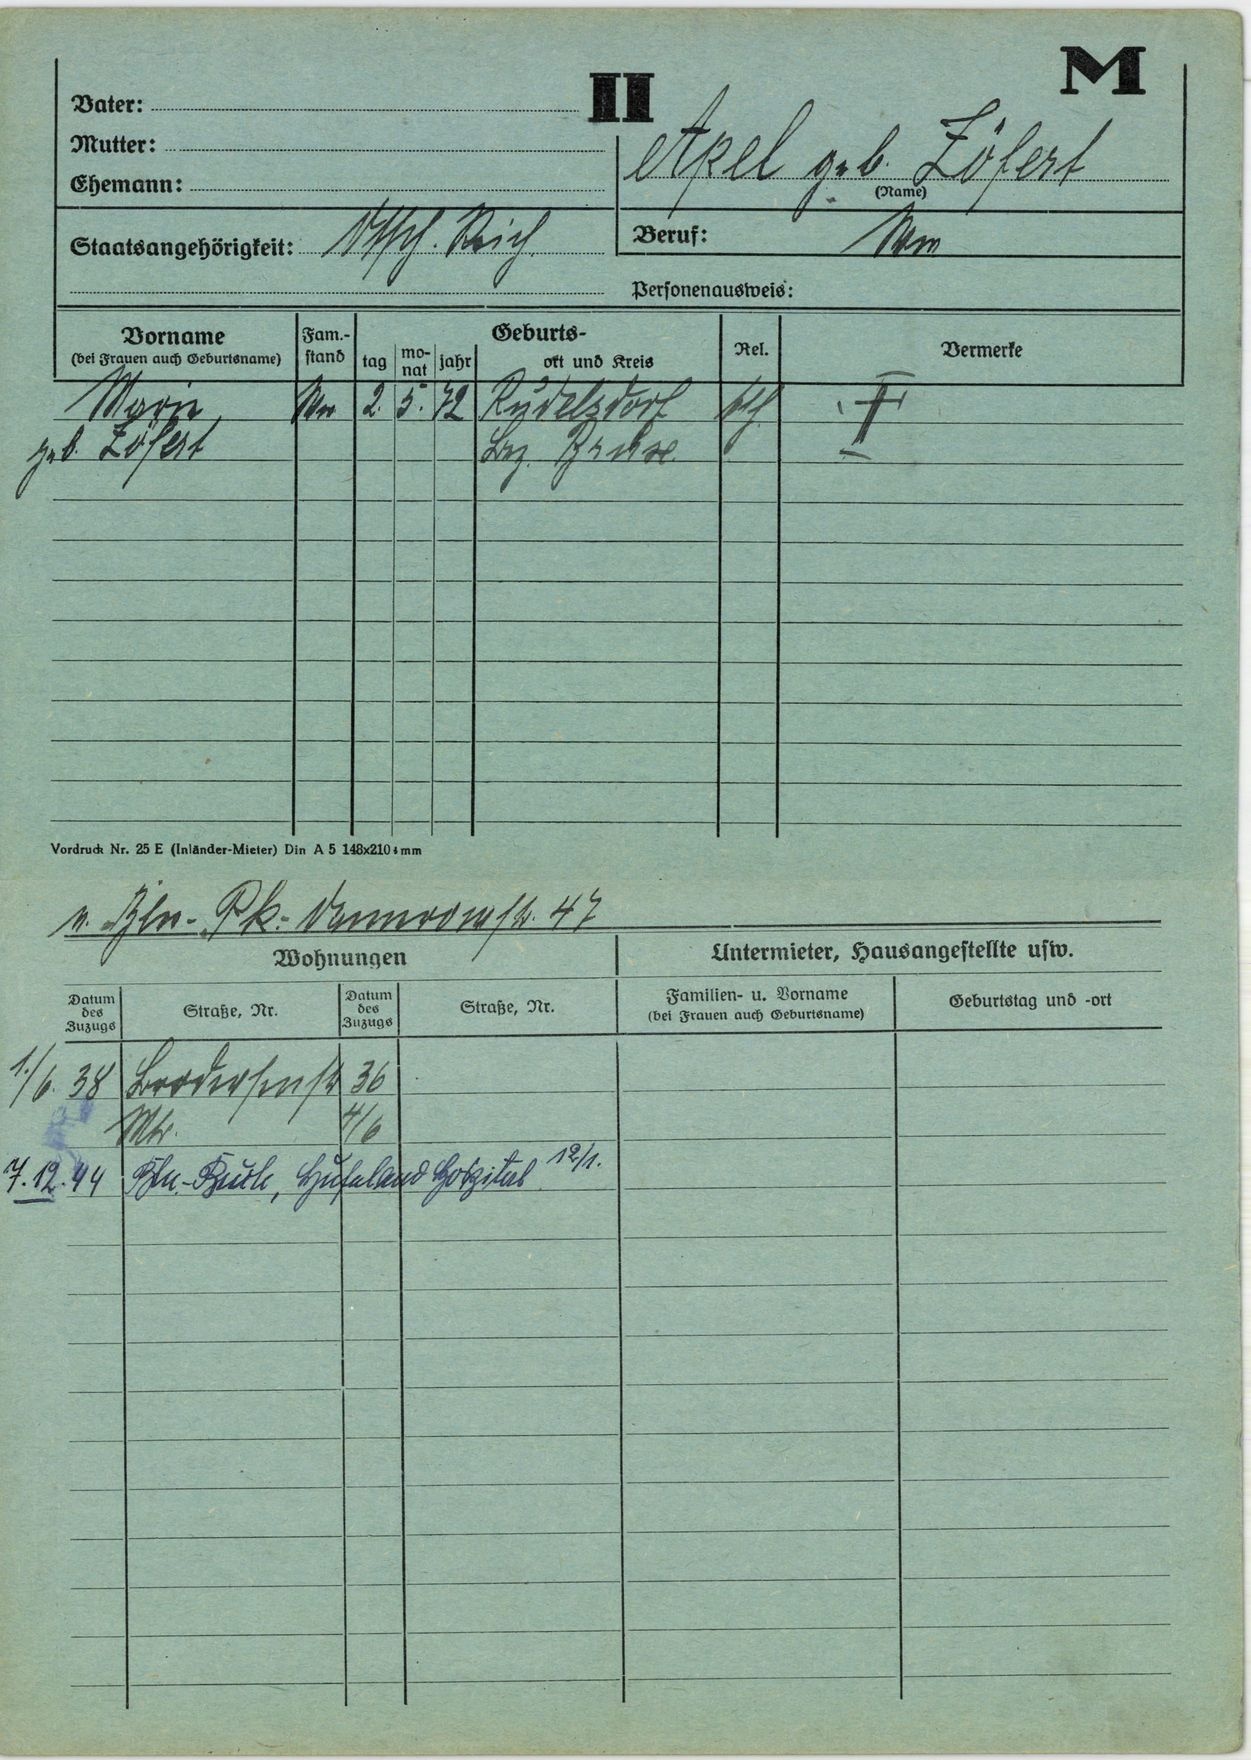
Apel geb. Zöfert